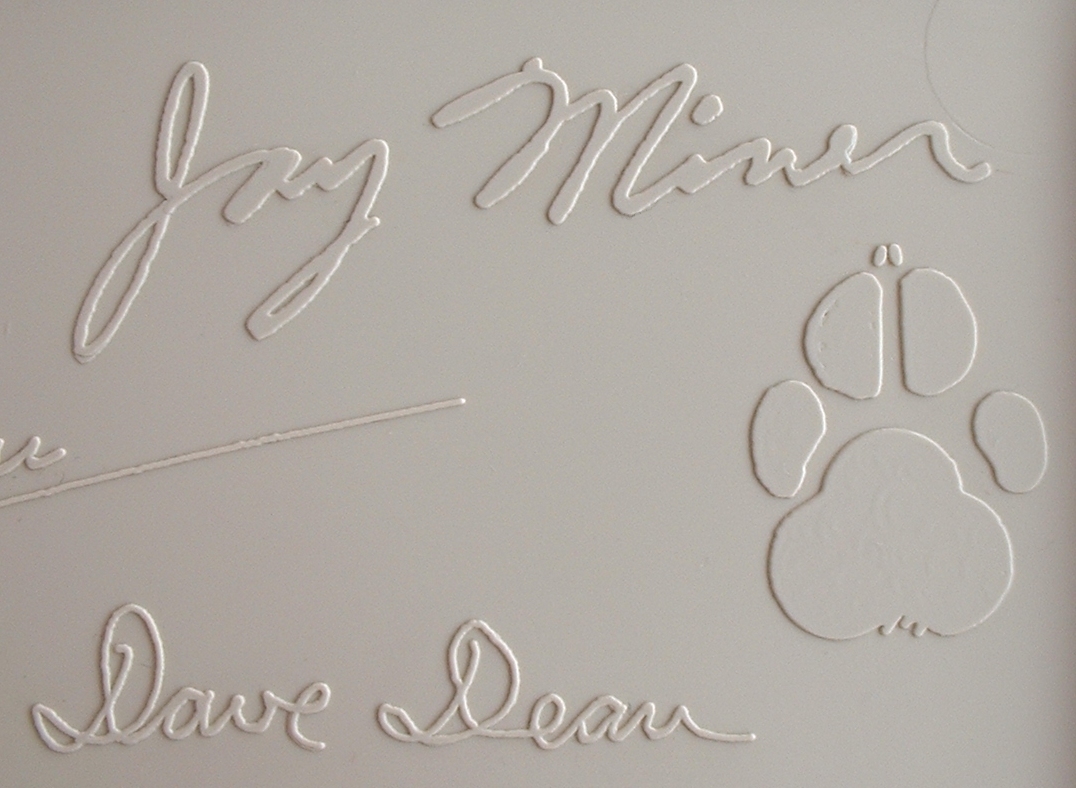
Signature of: jay miner